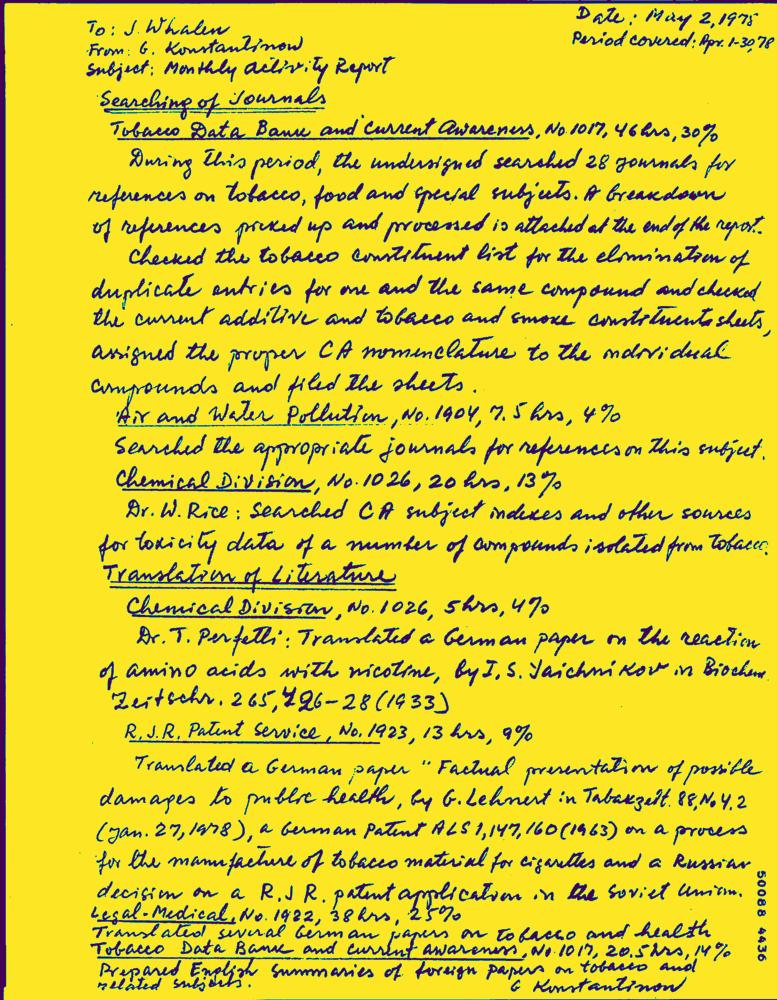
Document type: Hand-Written